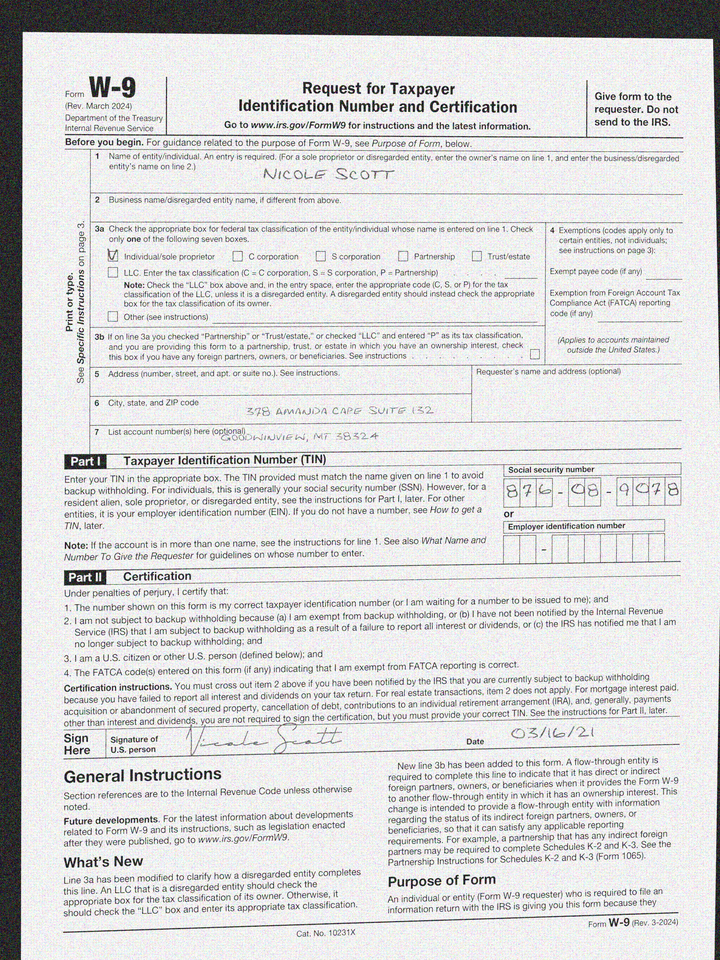
adr1: 378 Amanda Cape Suite 132
adr2: Goodwinview, MT 38324
cbx: yes
ssn: 876089078
enm: Nicole Scott
sdt: 03/16/21